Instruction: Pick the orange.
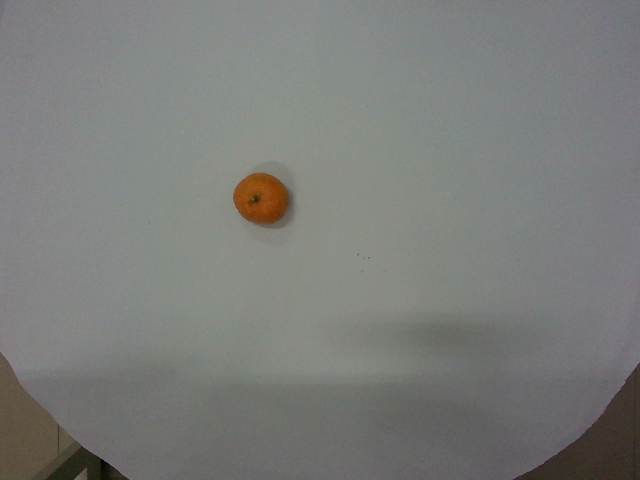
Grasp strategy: vertical